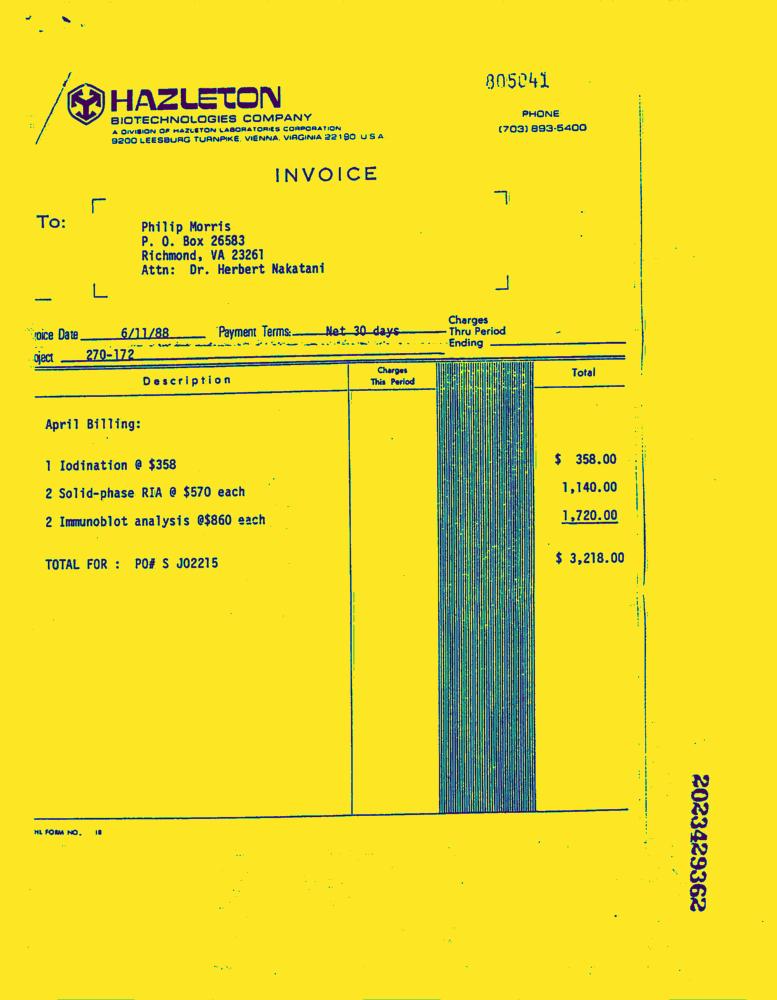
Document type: Invoice-Doc